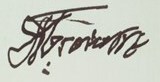
Signature of: petko ogoyski